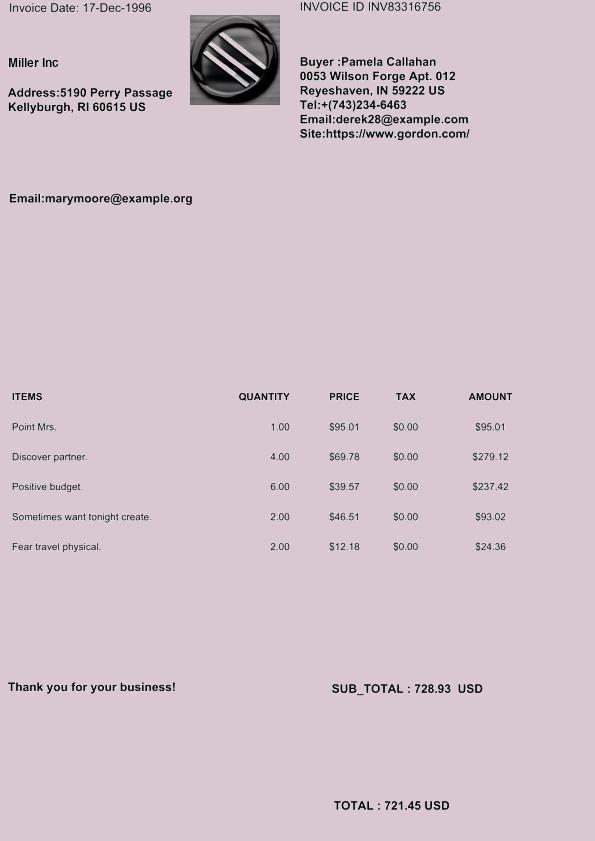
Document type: Invoice